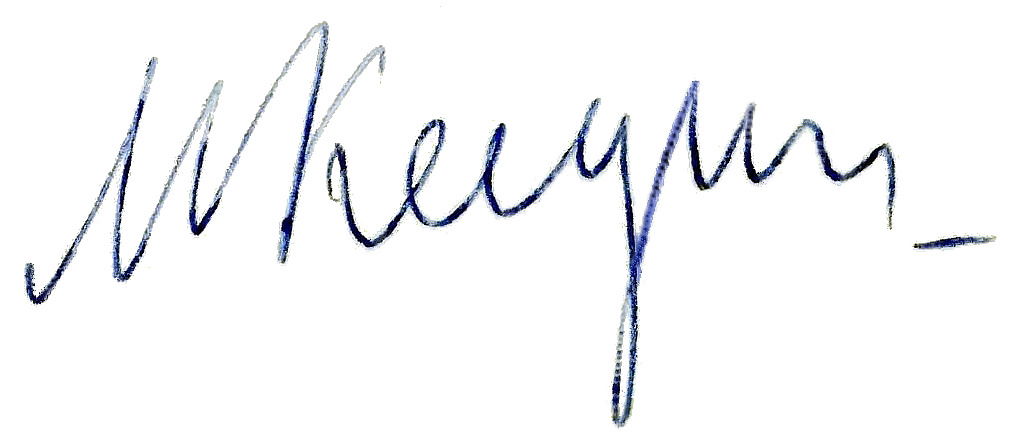
Signature of: mstislav keldysh